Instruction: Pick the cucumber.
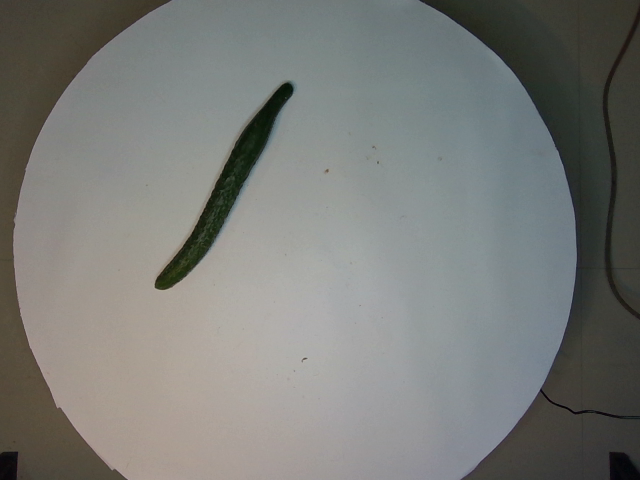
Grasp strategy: vertical